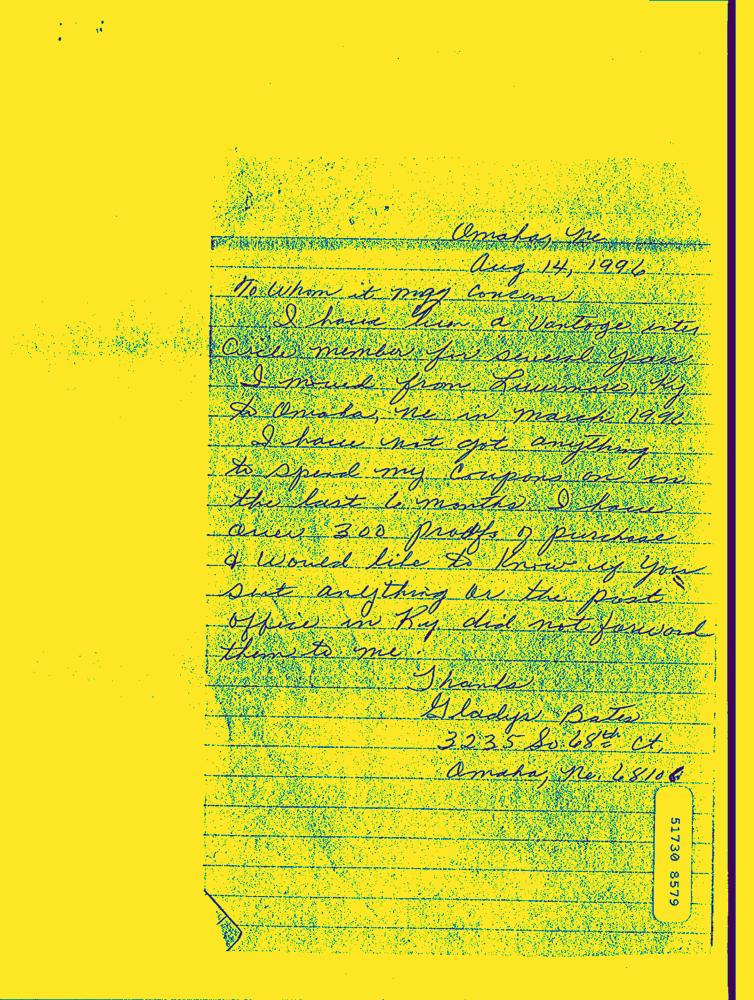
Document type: Hand-Written